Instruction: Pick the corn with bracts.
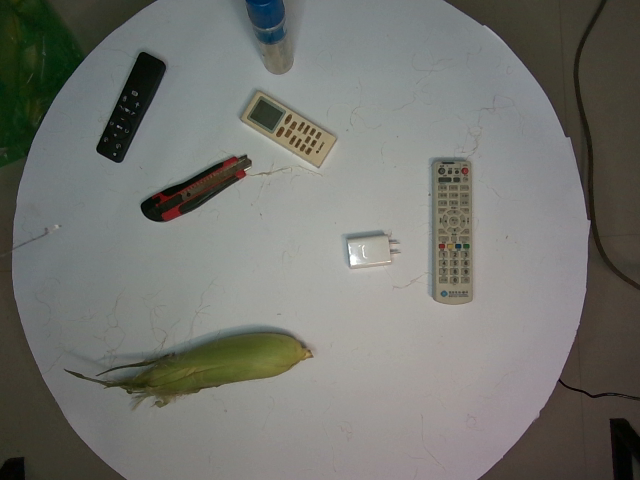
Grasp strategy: vertical